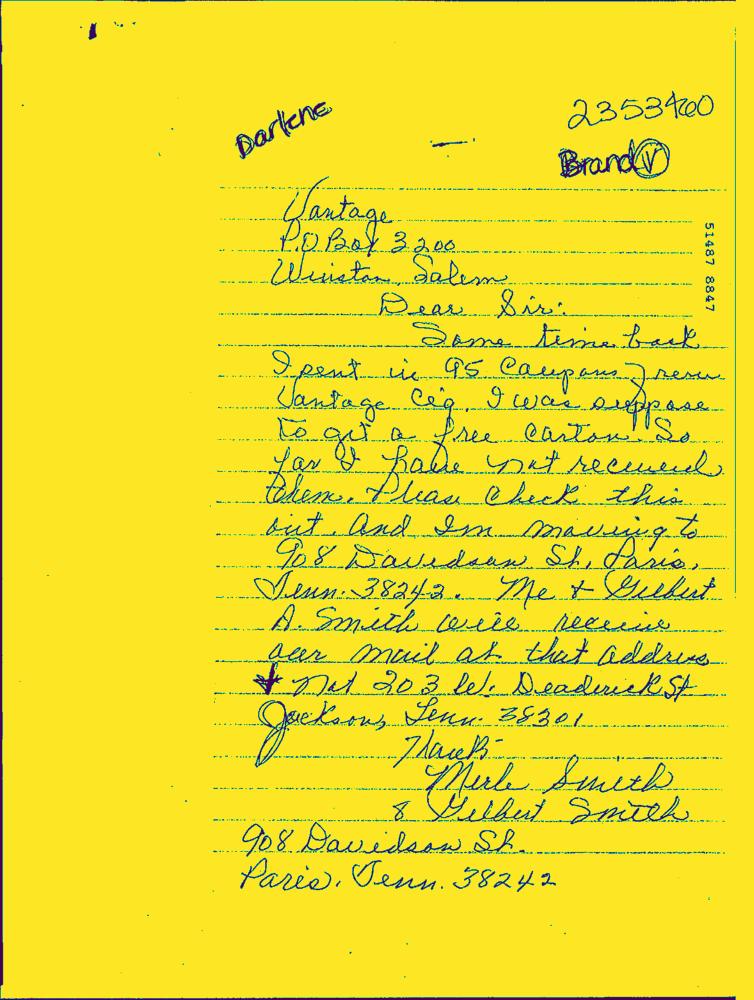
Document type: Hand-Written